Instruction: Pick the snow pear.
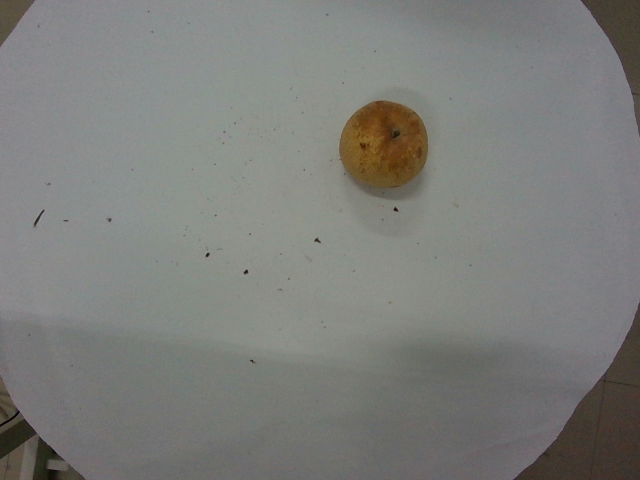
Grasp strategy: vertical